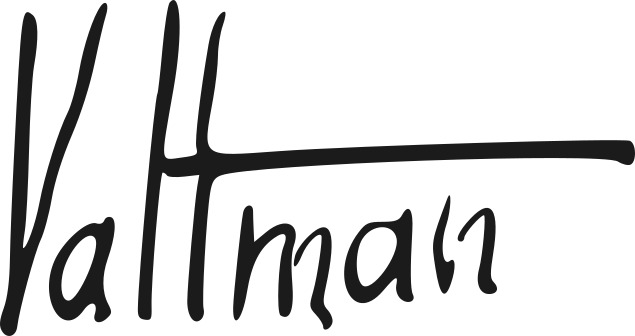
Signature of: edmund s valtman